Question: What is the potential diagnosis?
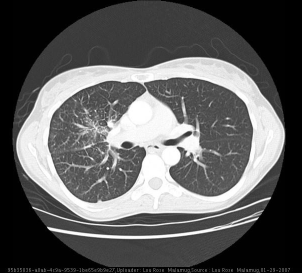
Answer: The possible diagnosis includes lymphangitic spread of malignancy
primary malignancy
lymphoma
Sjogrens syndrome
lymphangioleiomyomatosis
pneumonia (bacterial, atypical, viral)
collagen vascular disease (SLE, RA)
hypersensitivity pneumonitis
asbestosis
edema (secondary to fluid overload, CHF, or nephrotic syndrome).